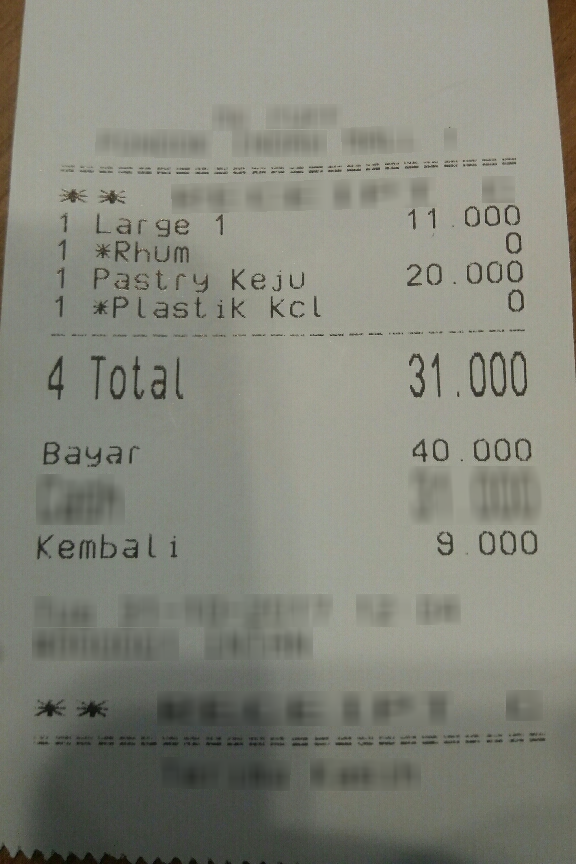
Receipt information:
total: 31.000
line_items: item_name: Large 1
item_value: 11.000
item_quantity: 1
item_name: *Rhum
item_value: 0
item_quantity: 1
item_name: Pastry Keju
item_value: 20.000
item_quantity: 1
item_name: *Plastik Kcl
item_value: 0
item_quantity: 1